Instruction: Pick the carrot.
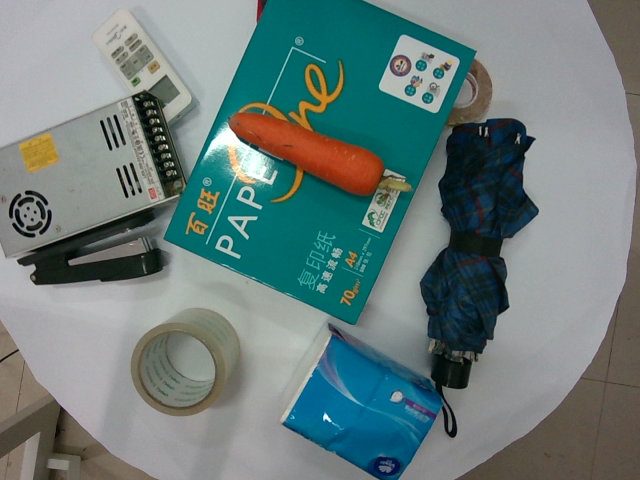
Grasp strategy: vertical